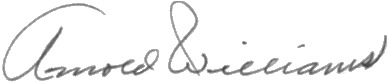
Signature of: arnold williams